Patient: Male, age 15
Our patient is a 15-year old Caucasian basketball player with a well-established diagnosis of SJMS. In the age of five years he had a serious pulmonary infection with Mycoplasma Pneumoniae for which he had to hospitalize. After his exit from the hospital and up to the age of ten years he had repeated episodes of pulmonary infections with bronchitis and dyspnea. It was that time were the diagnosis SJMS was made due to bronchiolitis obliterans and resulting emphysema. The radiologic exams were unremarkable. Chest X- ray showed a hyperlucency on the left pulmonary field with the left lung being relatively smaller than the right. Upon lung function tests the child exhibited measurements of lung obstructive disorder with decreased forced expiratory volume in 1 sec (FEV1) and forced vital capacity (FVC) in relation to the normal value considering his age and somatometric parameters. Moreover, the ratio of (FEV1) to FVC (FEV1/FVC) was decreased, indicating airway obstruction. Pulmonary scintigraphy with 99mTc showed decreased perfusion of the affected lung mainly at the apex, whereas the right lung remained unaffected. The patient continued to exhibit recurrent episodes of bronchial infections up to the age of ten. Since then and for the next five years he remained asymptomatic.
One year ago the patient was admitted in the emergency department complaining of sudden onset of dyspnea accompanied by pleuritic chest pain on the left side. He has been feeling well over the past days, was afebrile and reported no history of recent trauma. Auscultation revealed decreased breath sounds on the left. A chest X-ray followed revealing spontaneous pneumothorax on the left side. Immediate insertion of an 18 Fr thoracic chest tube in an apical position for the evacuation of air and the patient was transferred to the ward for further hospitalization. During the next few days the patient continued to exhibit significant amount of air in the underwater seal mainly during coughing and the chest X-rays showed that the pneumothorax still existed; although significantly decreased in size. Chest CT angiography followed showing an emphysematous bulla 3 cm in diameter in the left upper lobe with partially expanded lung and small remaining pneumothorax. Additionally, hyperlucency of the left upper lobe with decreased vascularity in concordance with SJMS were also present (Figures  1 and 2). Patient's underwater seal drain was changed and connected to negative suction in order to remove the remaining air and expand the lung. He remained on negative suction for the following seven days with no radiological or clinical improvement; therefore, surgical therapy was decided.
Under general anaesthesia using double lumen endotracheal tube, VAT- bullectomy of the left upper lobe was carried out through 3 access ports that were 5.5, 5.5- and 20-mm in diameter. Bovine pericardial sleeve used to buttress and reinforce the staple line. Apical pleurectomy just over 5 cm followed to achieve mechanical pleurodesis.
Postoperatively patient's underwater seal continued to remain connected to mild negative suction (10-15 cmH2O) for five days in order to accomplish full pulmonary expansion since he was emphysematous with associated obstructive bronchiolitis and decreased pulmonary elasticity. No postoperative air leak was observed. During his stay we observed minimal apical space when the patient was off suction. Therefore we decided to connect the intercostal drain to a one flutter valve bag (Portex bag) and we discharge him home to optimize his mobilization and treat the minimal apical space. The chest drain was on the 15th postoperative day. Chest X ray after removal showed fully expanded pulmonary parenchyma. One year postoperatively he is in excellent clinical condition and able to cope fully with his basketball activities. No recurrence of spontaneous pneumothorax is observed.
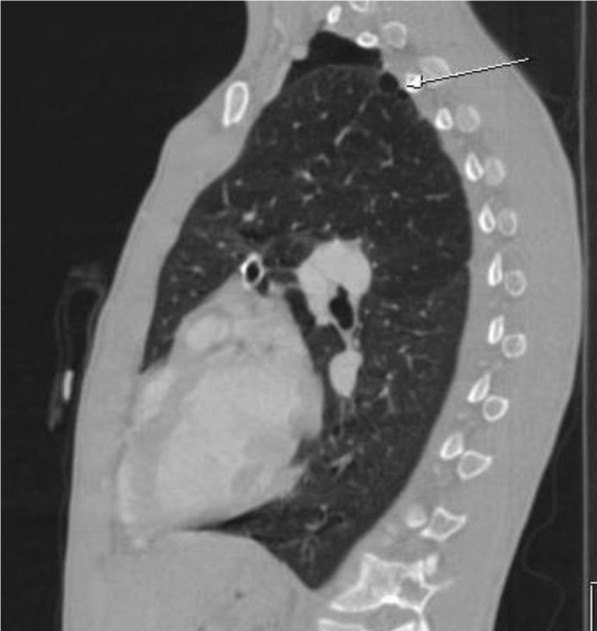
Image caption: CT scan angiography in our patient with SJMS, showing remaining pneumothorax with presence of apical emphysematous bulla in the left lung (arrow). Note hyperlucency of the upper pulmonary lobe in comparison to the lower.